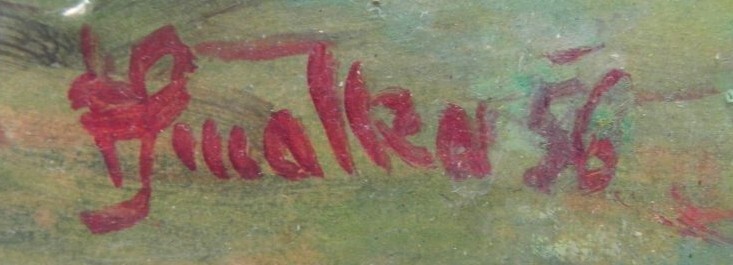
Signature of: františek smolka